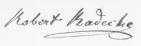
Signature of: robert radecke